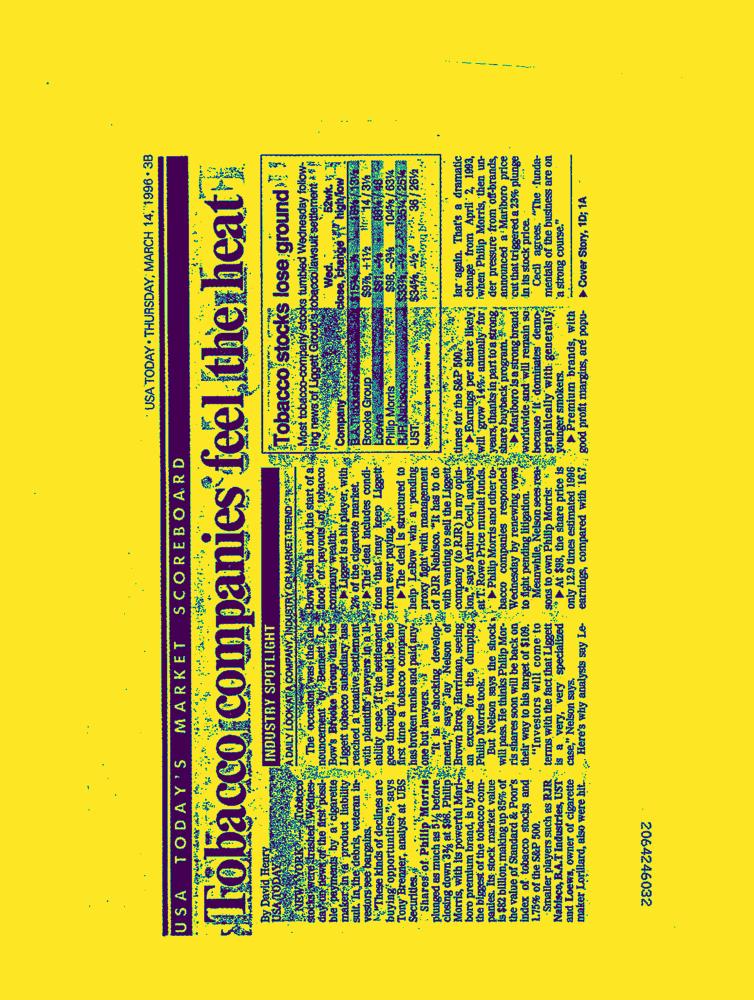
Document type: News-Article